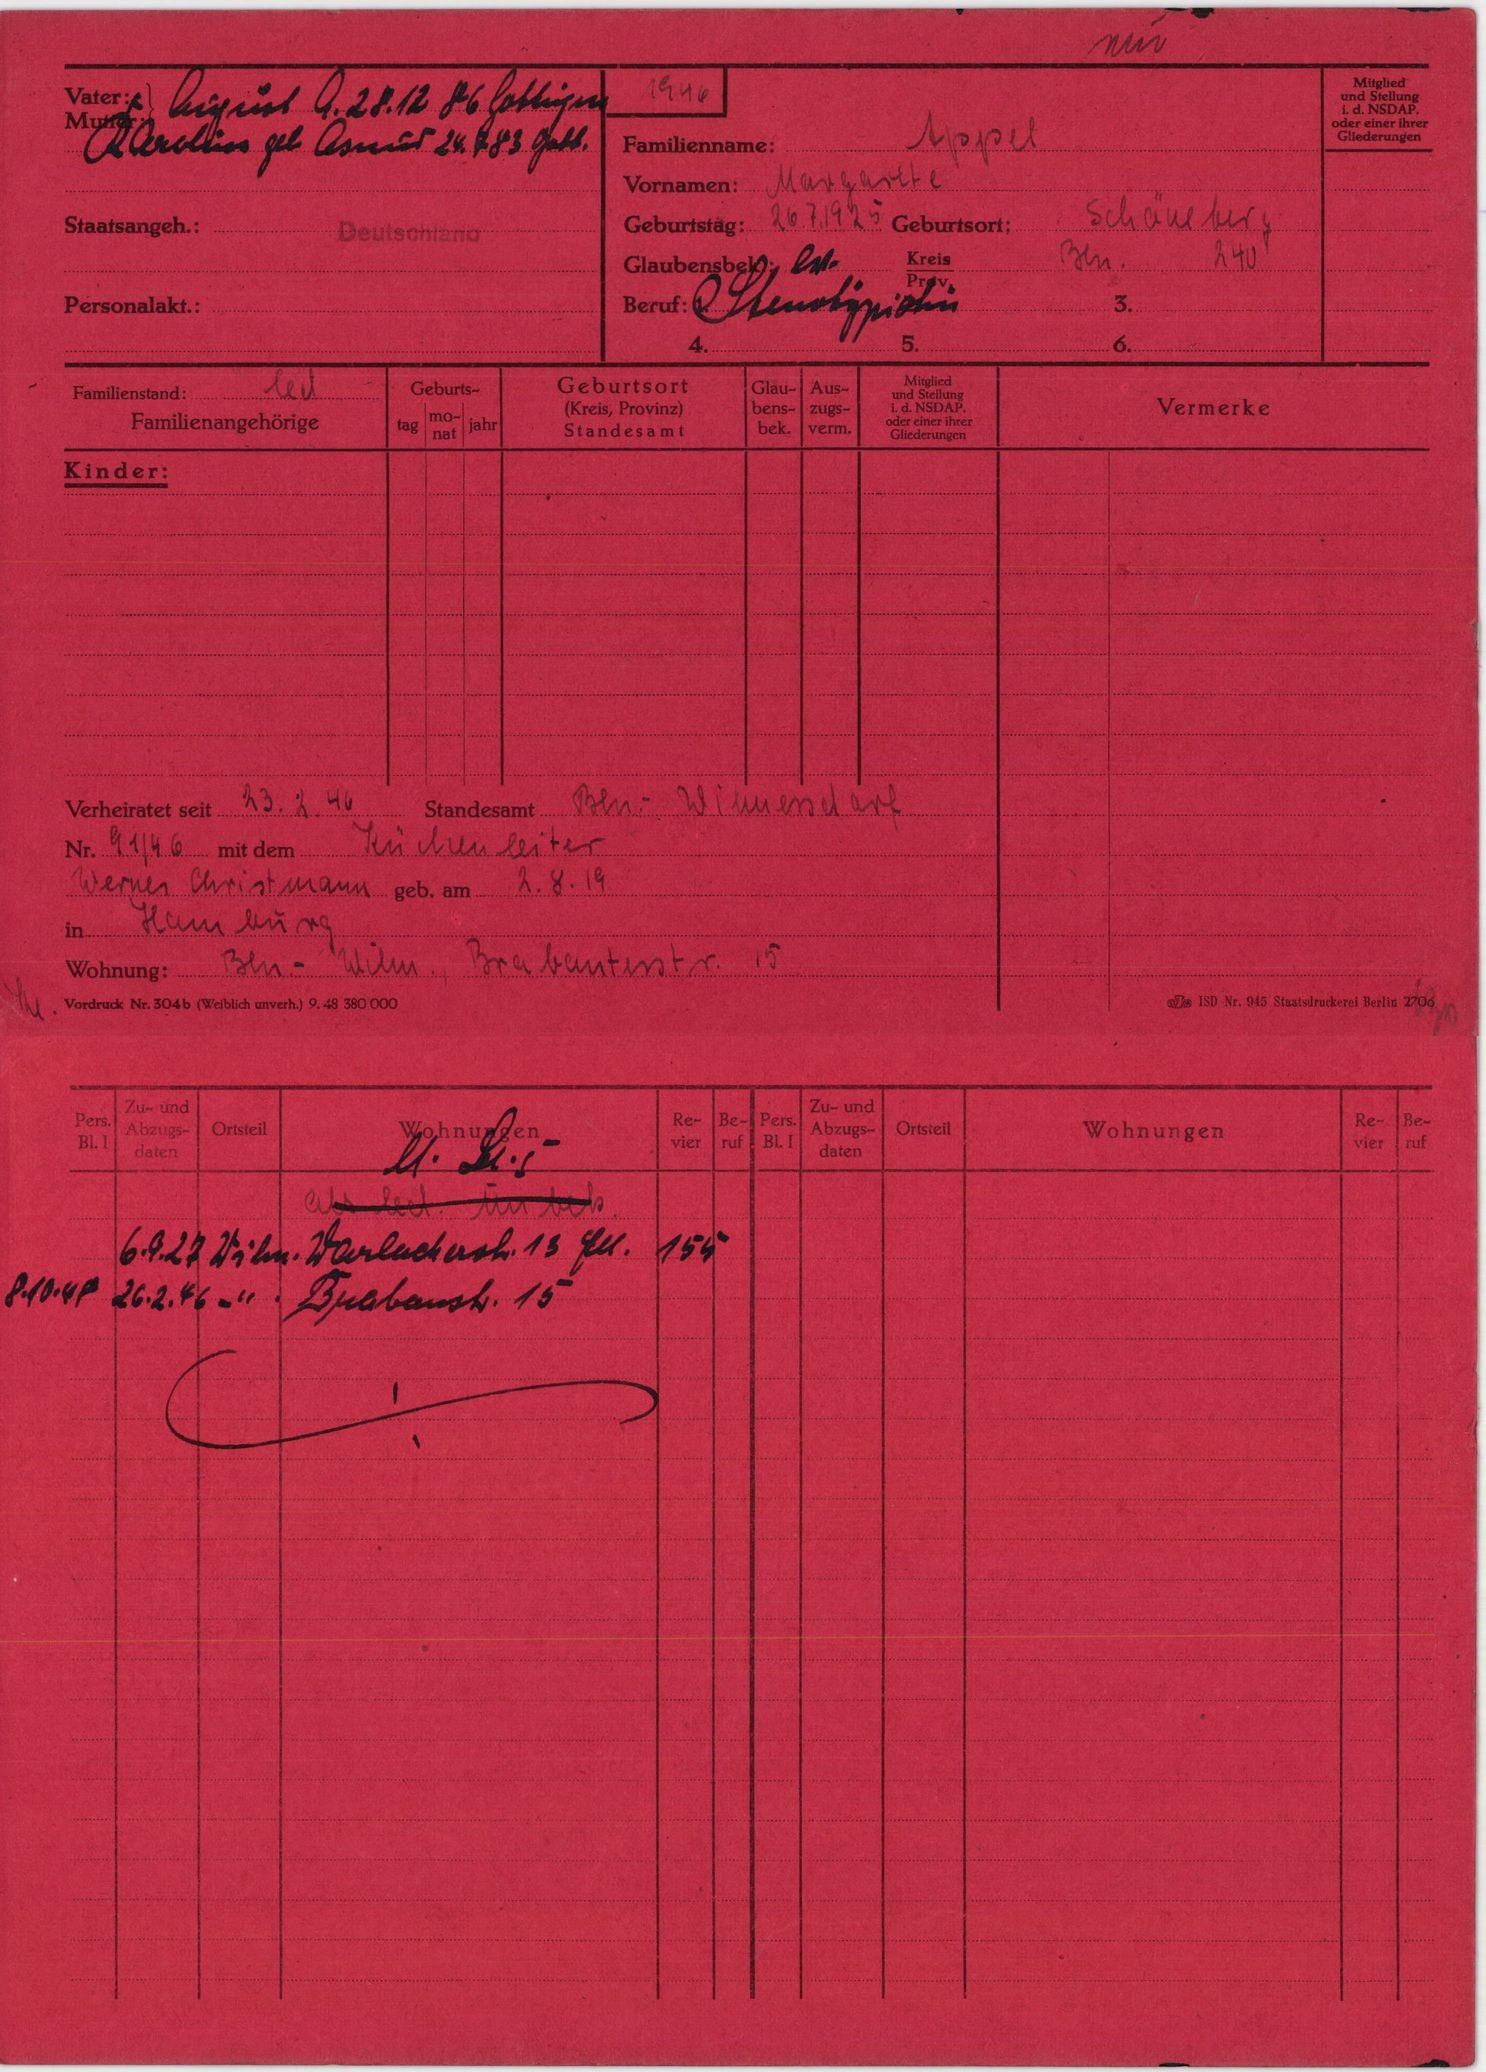
Appel